Question: What do the imaging results show?
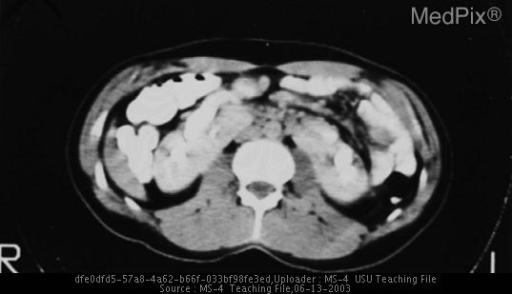
Answer: The imaging shows CT shows that the isthmus of the horseshoe kidney is thick and enhances to the same degree as the rest of the kidney, proving it to be functioning renal tissue rather than simply a fibrous band.  Notice that the isthmus of the horseshoe kidney is constrained by the inferior mesenteric artery, the structure that prevented tis continued ascention within the abdomen.  Note on conventional angiography that supernumary renal arteries are present bilaterally, a common finding associated with this entity.
Note the severe bilateral hydronephrosis secondary, in all likelyhood, to severe vesicoureteric reflux.  the IUP show a duplicated ureter on the right. HORSESHOE KIDNEY.